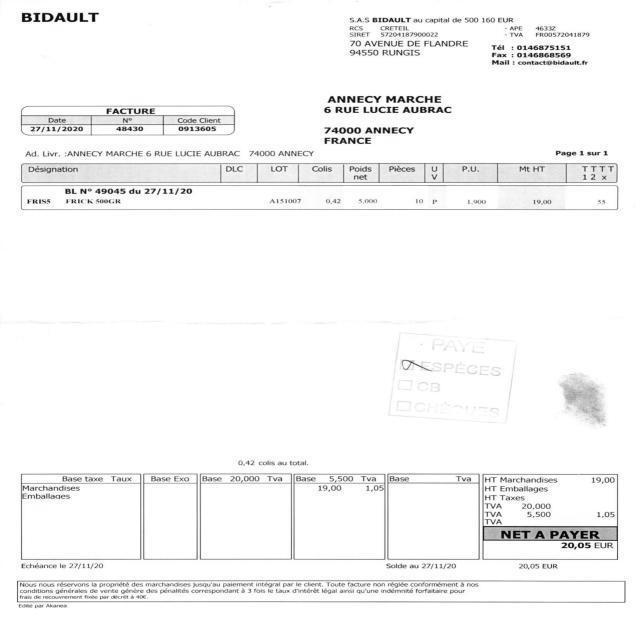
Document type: Invoice